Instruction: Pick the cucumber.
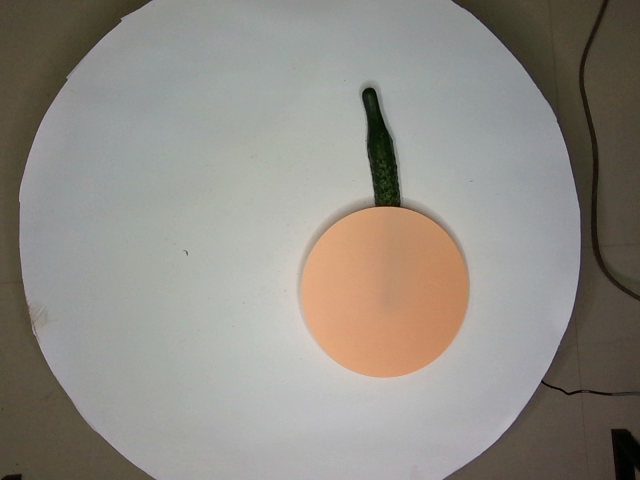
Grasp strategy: vertical